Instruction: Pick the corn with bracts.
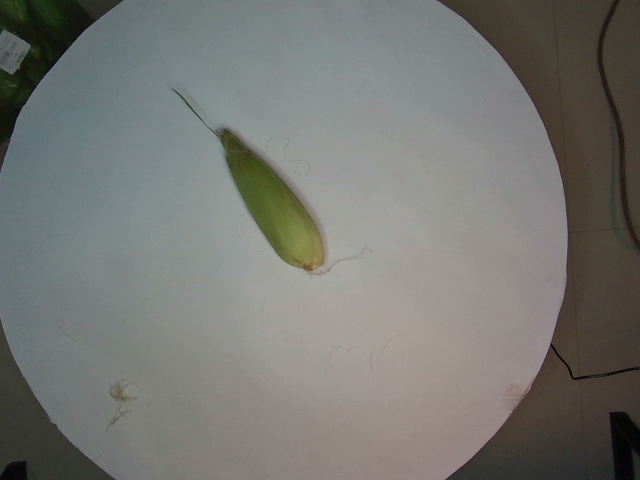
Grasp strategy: vertical